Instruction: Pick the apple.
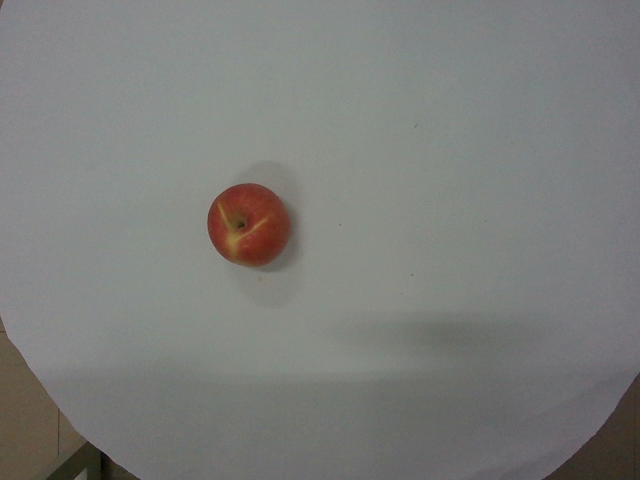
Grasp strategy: vertical